Question: How is the history relevant to the case?
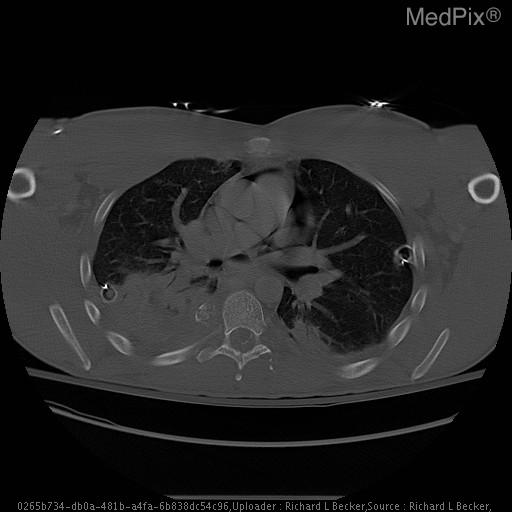
Answer: The patient's history of 22 y.o. man with a history of polytrauma, gun shot wound to chest, 2 weeks ago, status post multiple right thoracostomy tube placements. is key in understanding the case.